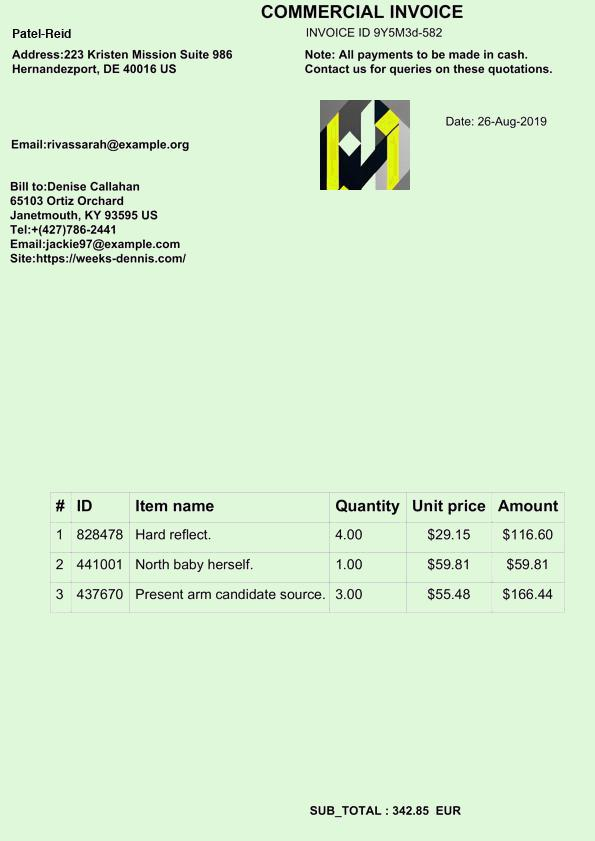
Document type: Invoice